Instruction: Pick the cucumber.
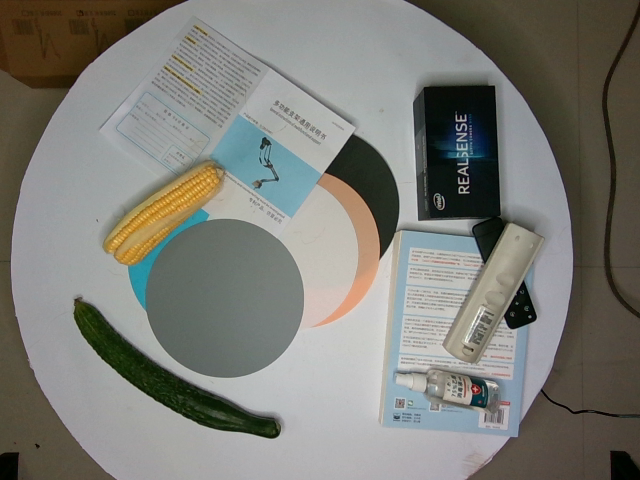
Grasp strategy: vertical